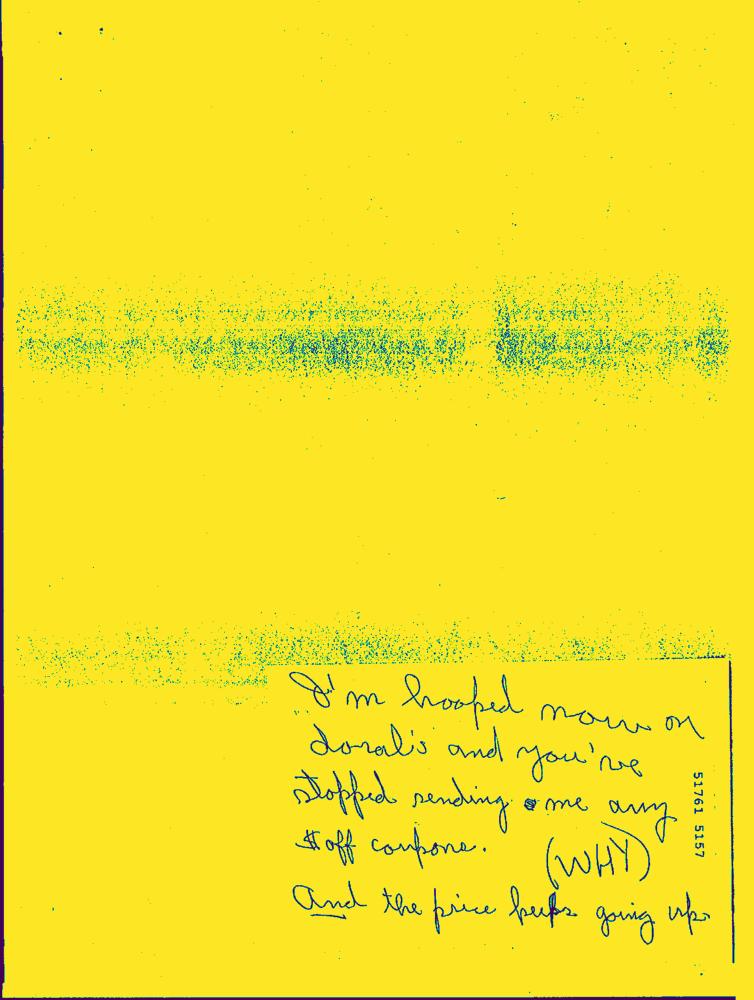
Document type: Hand-Written